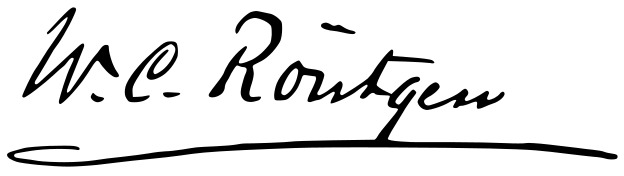
Signature of: wilhelm röntgen